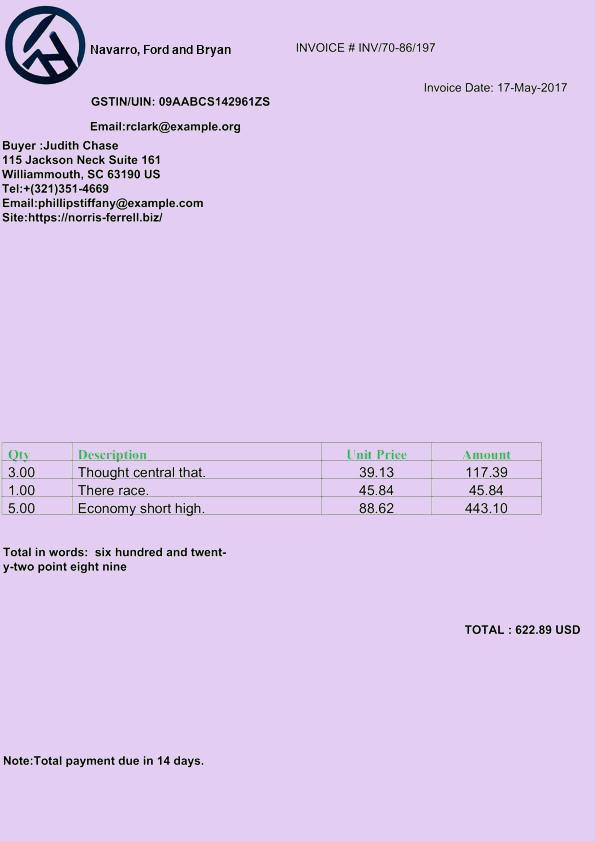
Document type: Invoice